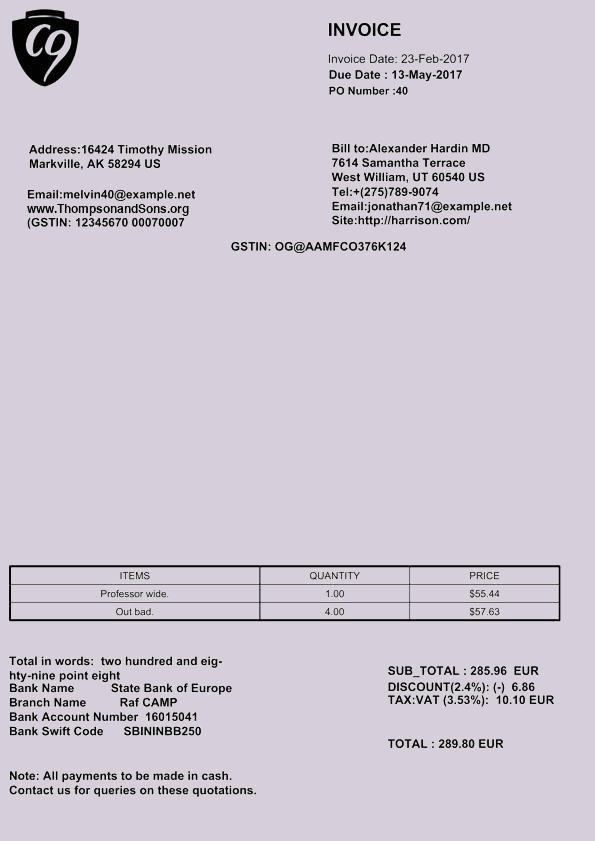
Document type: Invoice